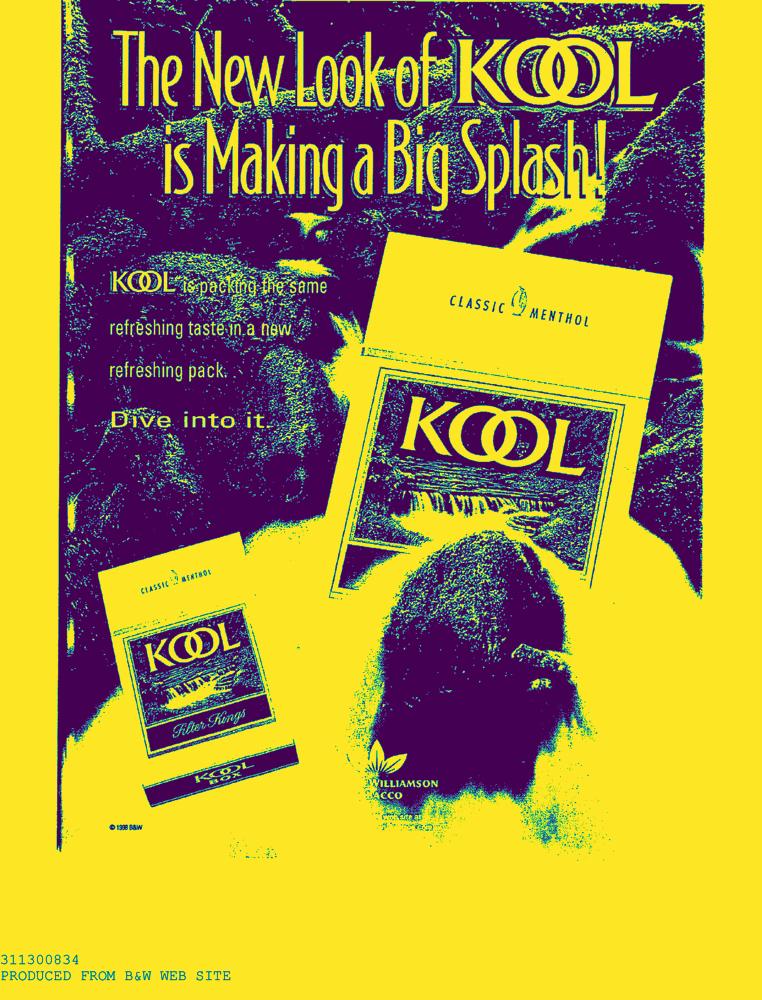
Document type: AD